Question: What do the imaging results show?
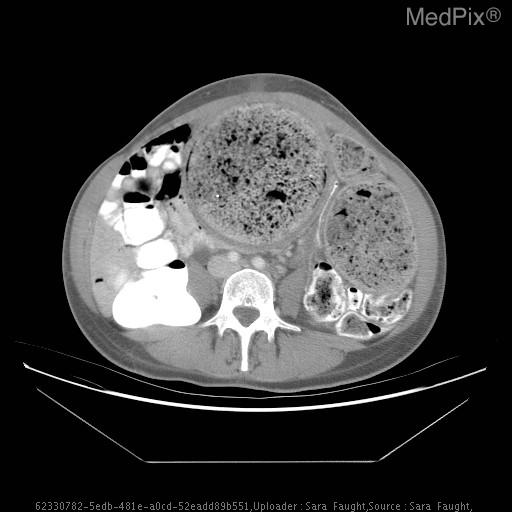
Answer: The imaging shows Plain Film: Mottled gas Pattern in the LUQ (large intestine).

CT: Markedly abnormal study demonstrating stool-distended bowel extending from the distal transverse colon to the level of the rectum, with associated compression of several structures, most noticeably the distal right ureter with associated mild dilatation of the collecting system.  There is also shift of the adnexal structures and uterus to the left. The largest dilatation of the bowel appears to be at the level of the sigmoid colon which measures approximately 11.6cm in short axis diameter. Markedly abnormal study demonstrating stool-distended bowel extending from the distal transverse colon to the level of the rectum, with associated compression of several structures, most noticeably the distal right ureter with associated mild dilatation of the collecting system..